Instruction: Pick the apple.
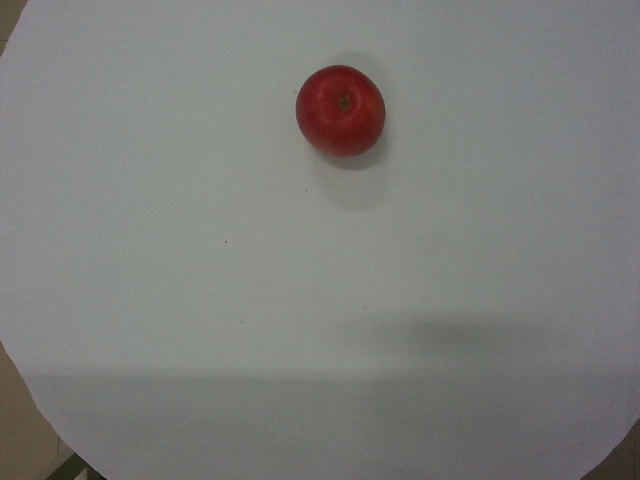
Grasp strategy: vertical